Question: What might the diagnosis be?
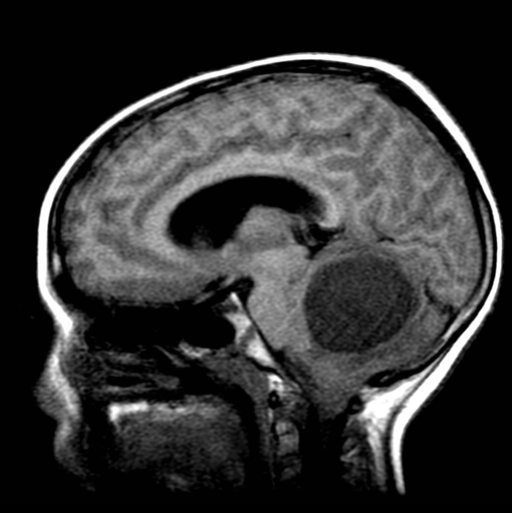
Answer: The possible diagnosis includes • Astrocytoma (pilocytic or fibrillary)
• Ependymoma
• Medulloblastoma.